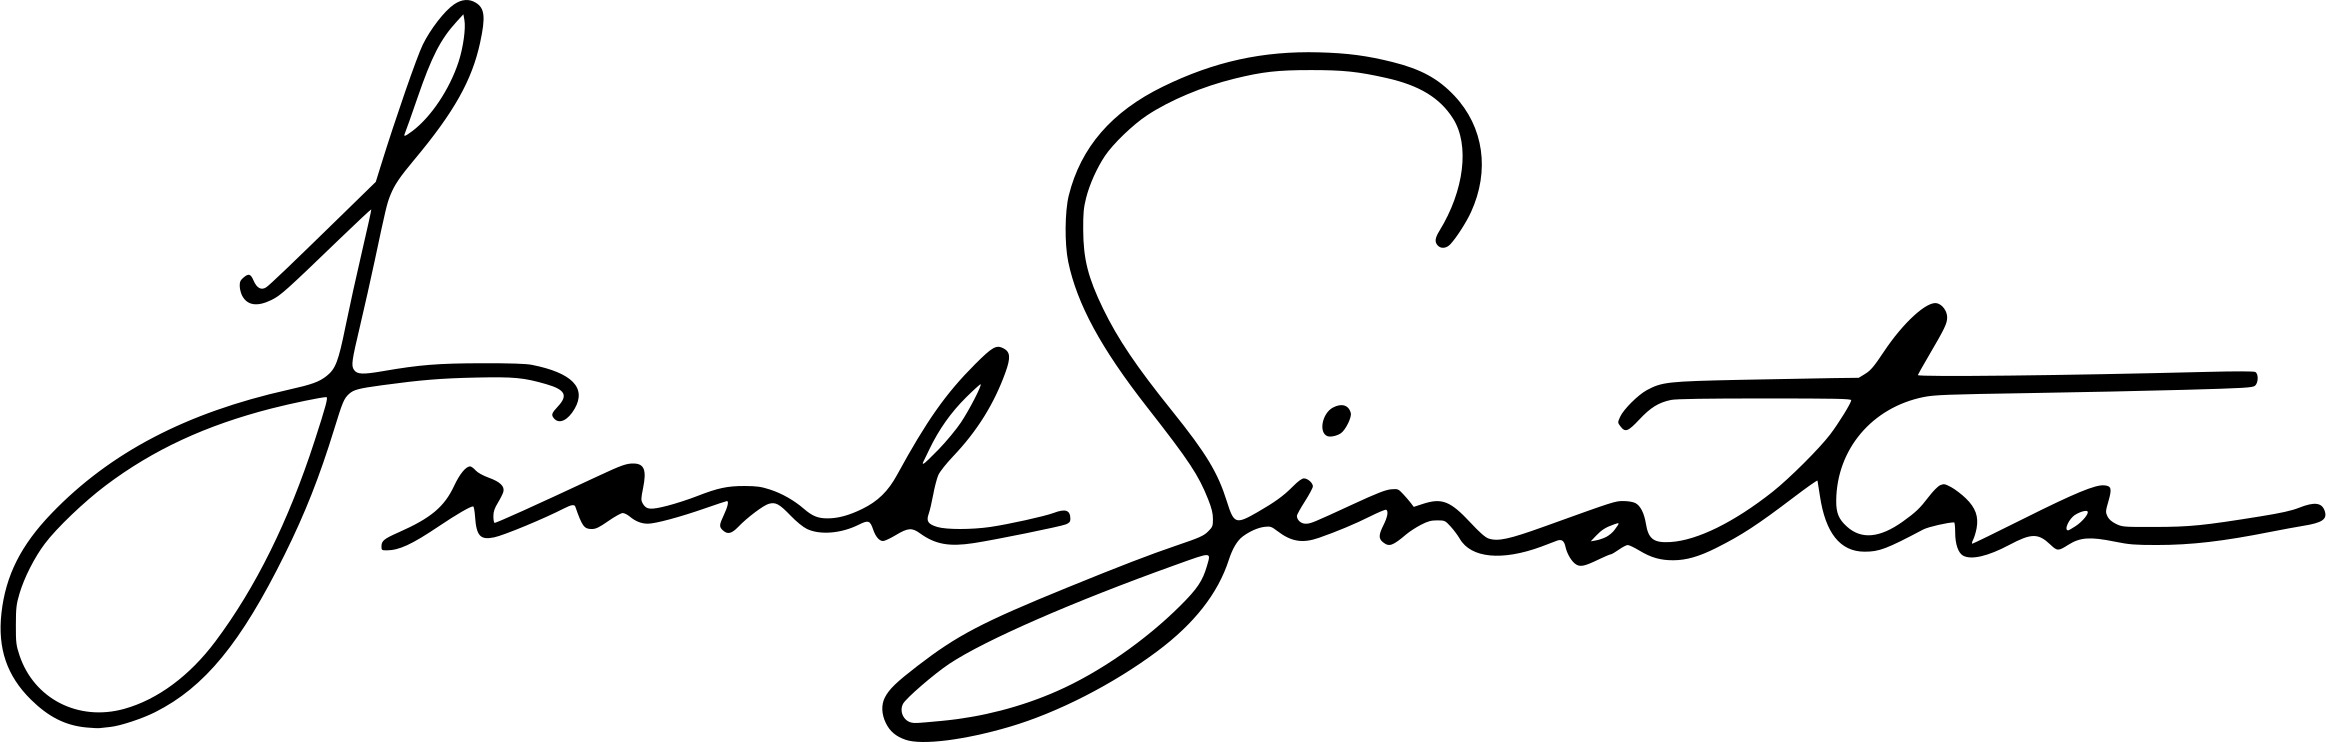
Signature of: frank sinatra